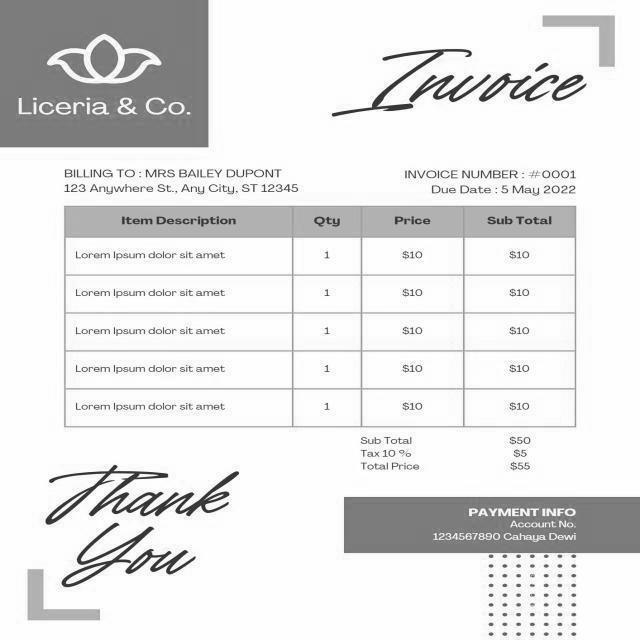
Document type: Invoice